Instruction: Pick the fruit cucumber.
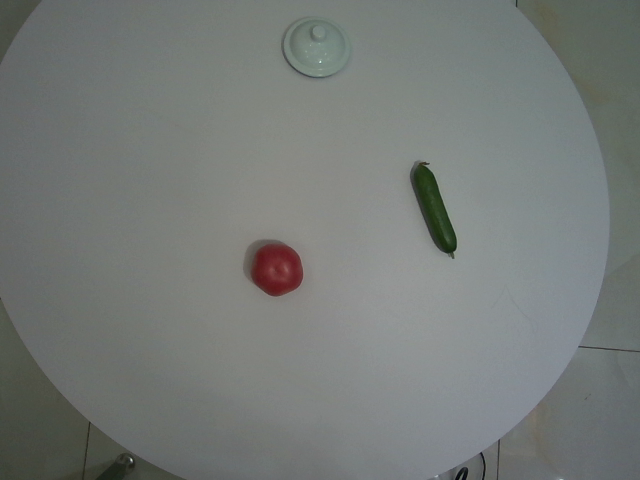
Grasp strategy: vertical